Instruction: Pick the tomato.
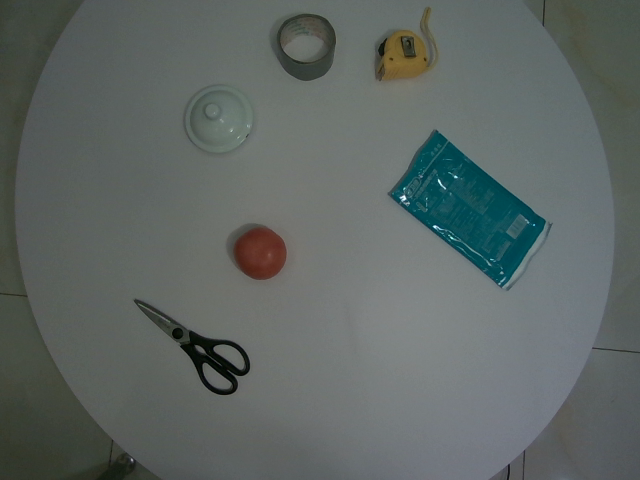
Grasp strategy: vertical